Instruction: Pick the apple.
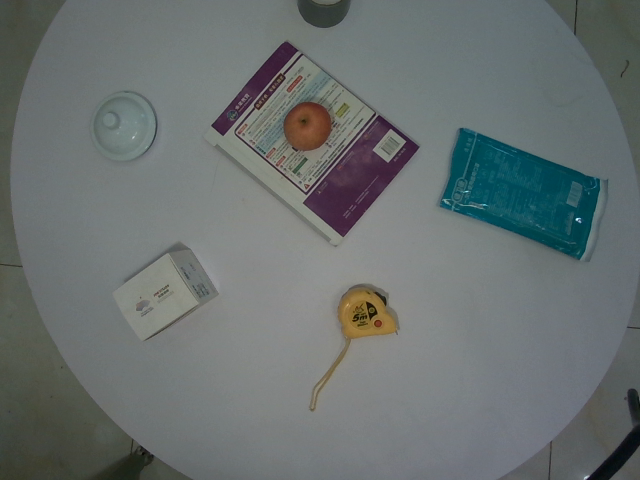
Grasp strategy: vertical